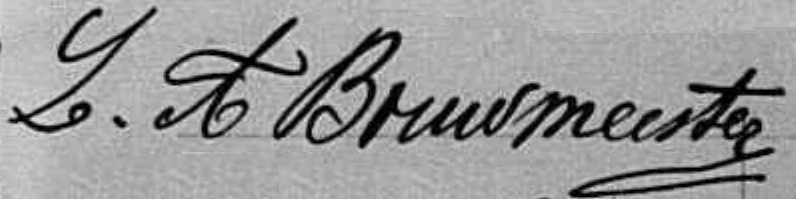
Signature of: louis bouwmeester